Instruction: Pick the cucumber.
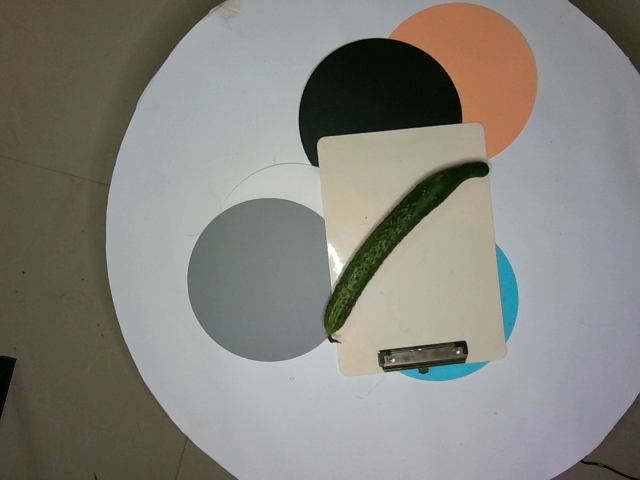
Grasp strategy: vertical